Question: In what way does the history help explain the case?
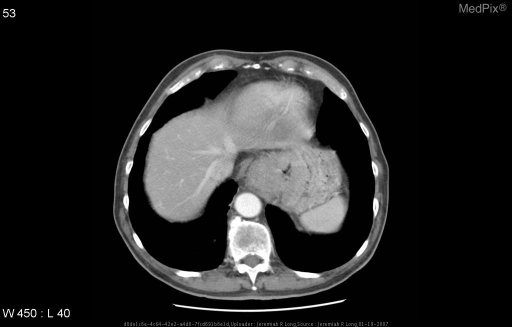
Answer: The patient's history of 79 year old male presents with dysphagia. is key in understanding the case.